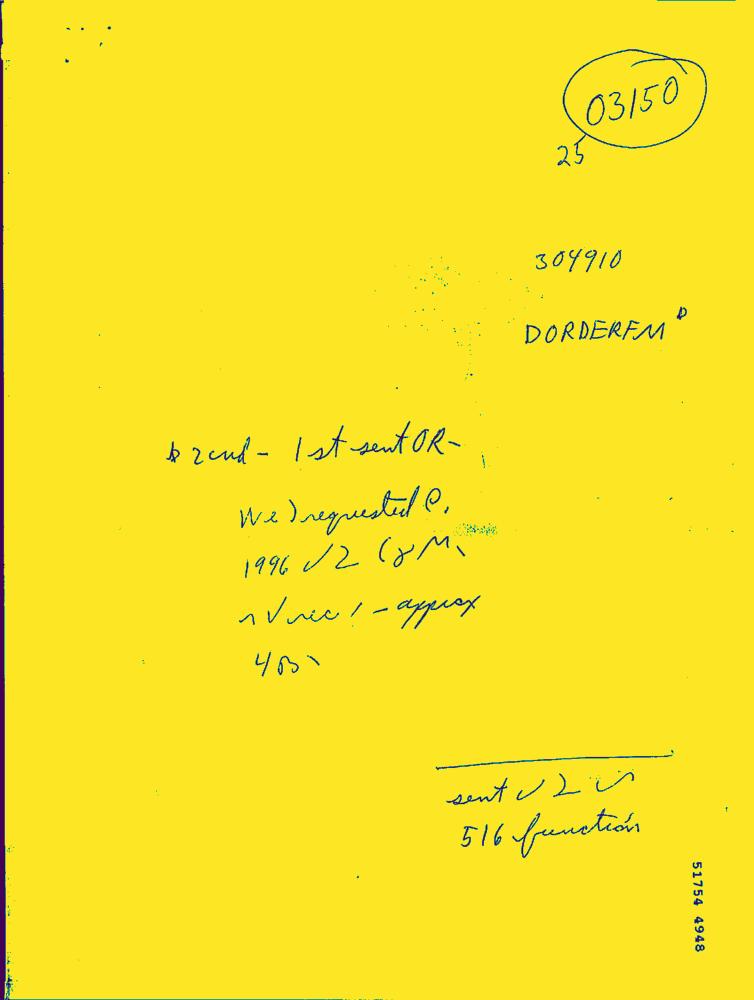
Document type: Hand-Written